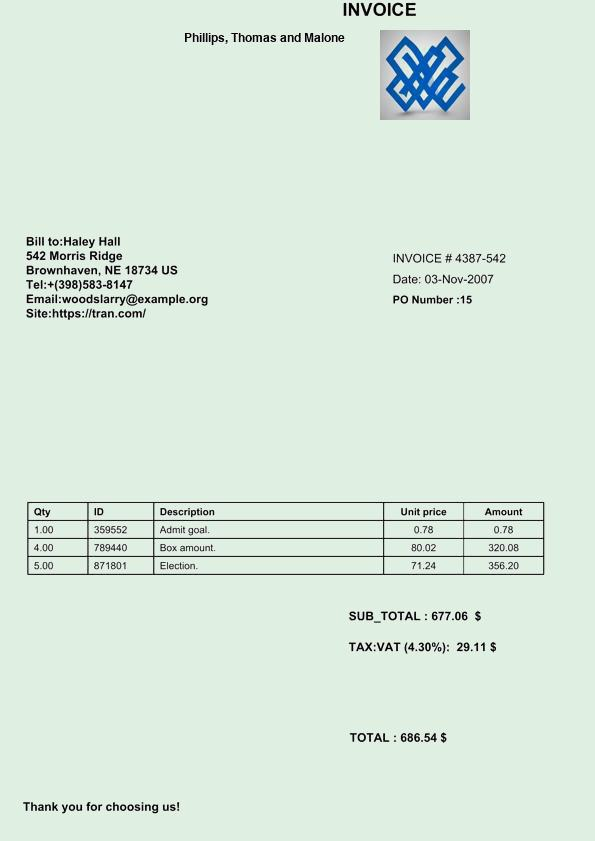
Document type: Invoice